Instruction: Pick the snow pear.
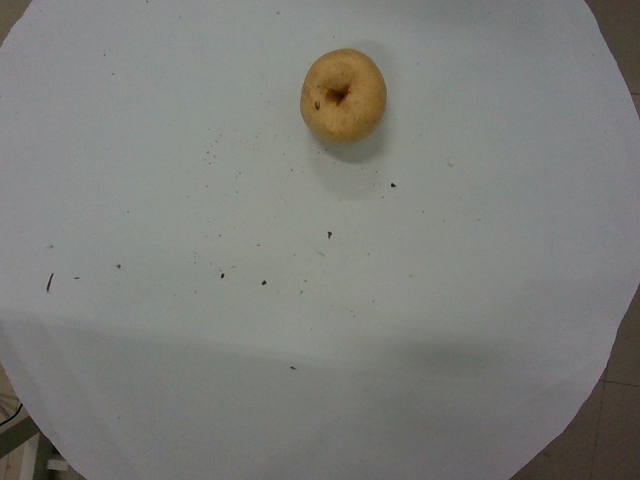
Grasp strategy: vertical